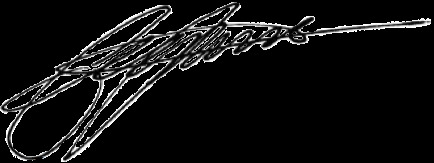
Signature of: james molinaro